Question: What type of tax is indicated in the document, personal property or real estate?
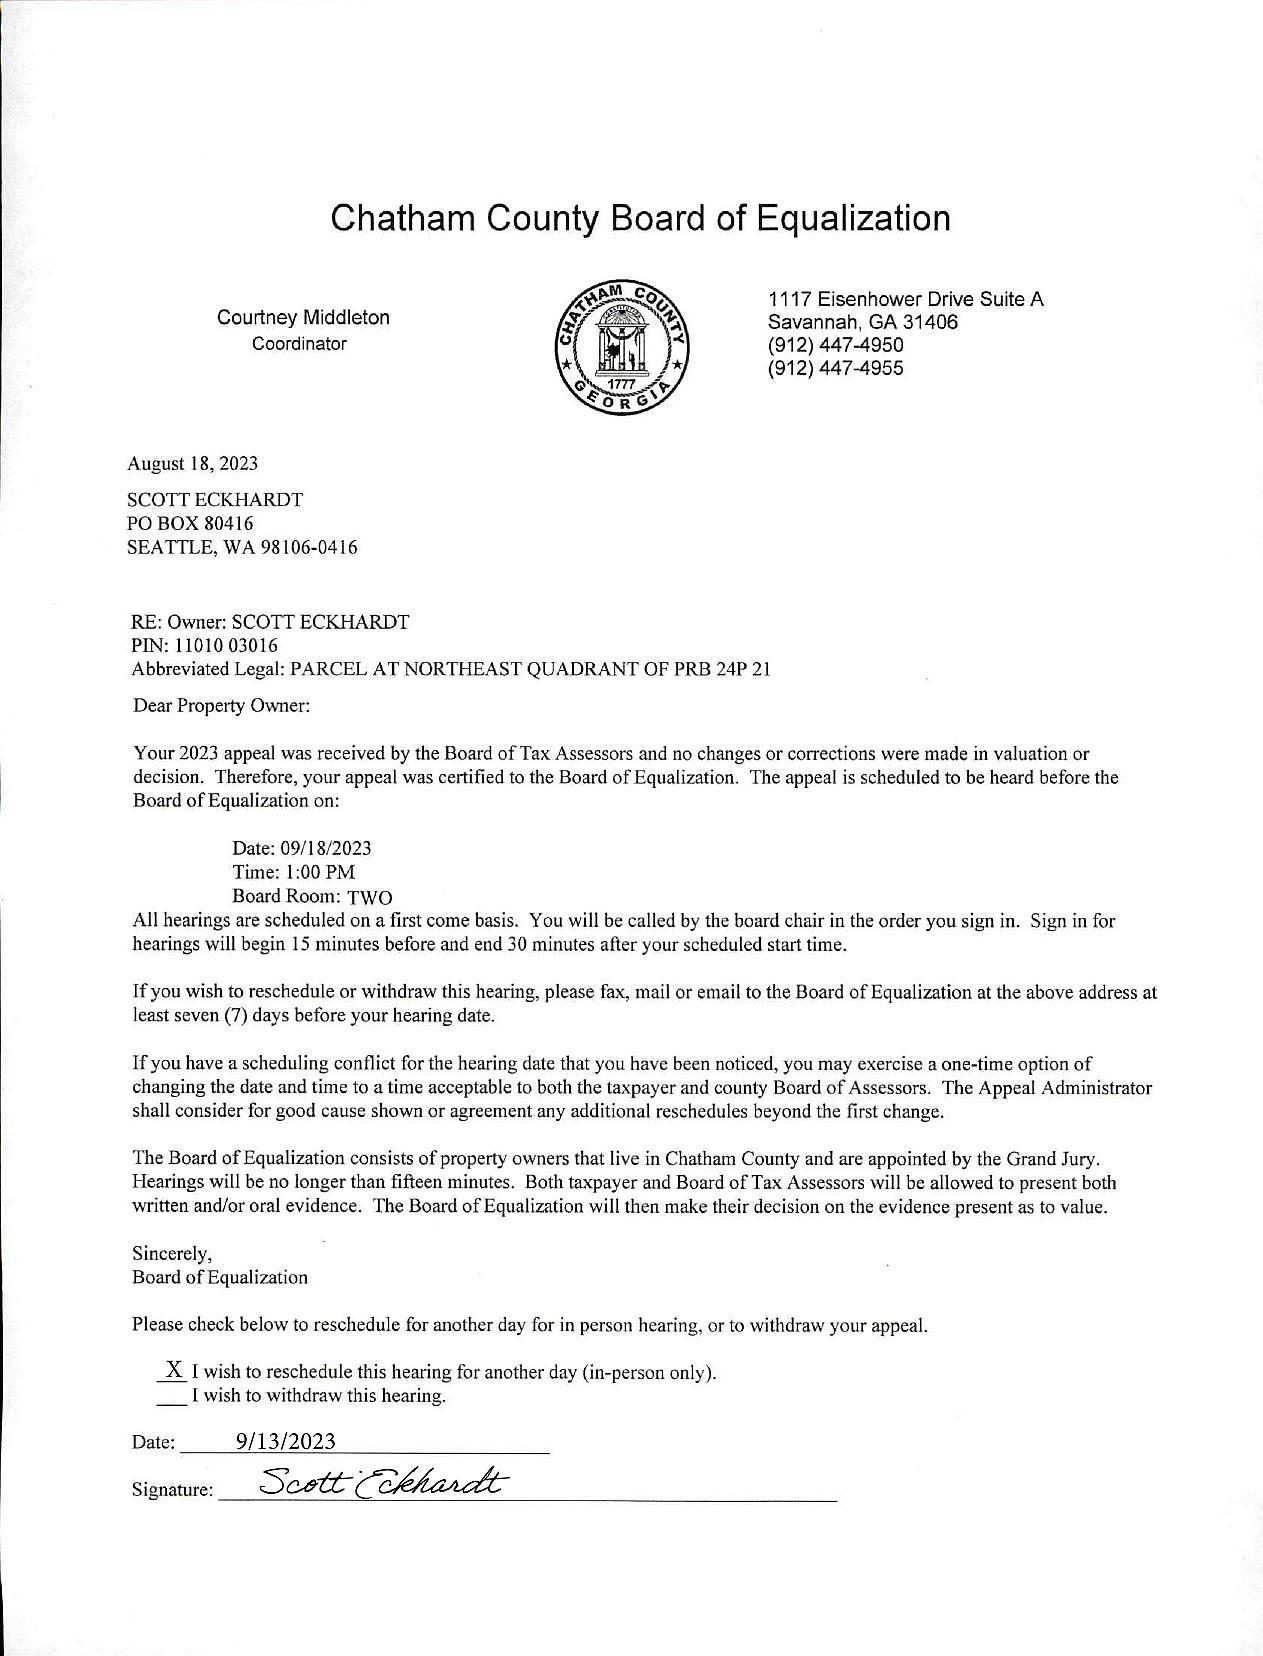
Answer: "Real Estate Tax"